Question: Explain the disease:
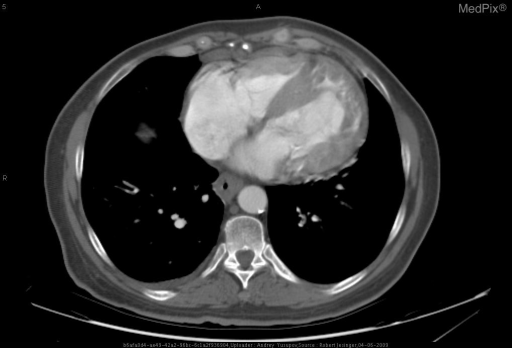
Answer: The disease is discussed as: Congenitally-corrected (Levo) transposition of the great vessels (TVG) is a complex abnormality comprising less than 1% of congential heart defects.  It can be thought of as two anomalies that cancel each other out -- transposed great vessels and transposed ventricles.

In the more common (Dextro) variant of TGV, there is separation of systemic and pulmonary circulations, with the aorta arising from the right ventricle (RV) and the pulmonary trunk arising from the left ventricle (LV).   An ASD or VSD is usually seen in association.

In congentially corrected TGV, the ventricles are transposed such that the right atrium connects to the left ventricle, and the left atrium to the right ventricle.  The aorta arises from a morphologically appearing right ventricle (acting as a left ventricle) and carries oxygenated blood through the body.   The pulmonary artery arises from a morphologically appearing left ventricle (acting as the right ventricle)and carries deoxygenated blood to the lungs.

People affected with congenitally corrected TVG may be asymptomatic throughout life but most develop symptoms from associated conditions, including other morphological and conduction abnormalities that require intervention (such as VSD, LV outflow obstruction to the lungs, tricuspid valve regurgitation [valve is exposed to systemic pressures], and complete heart block.)